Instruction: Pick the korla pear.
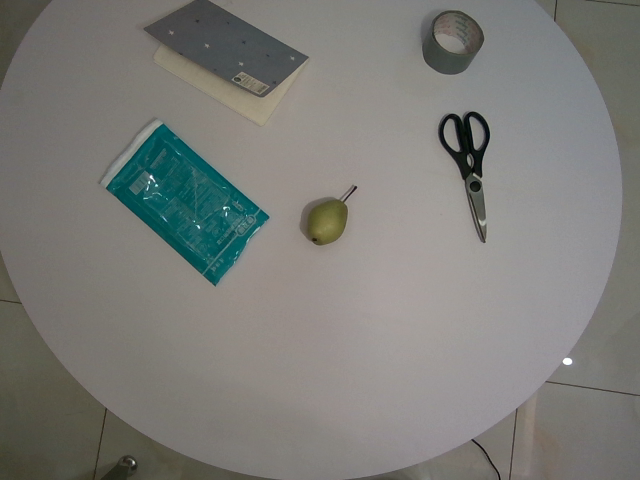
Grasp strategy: vertical